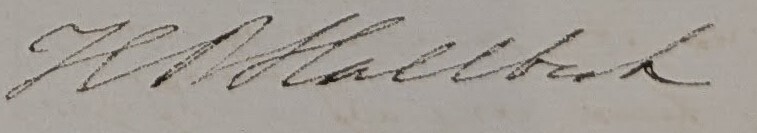
Signature of: q13034877